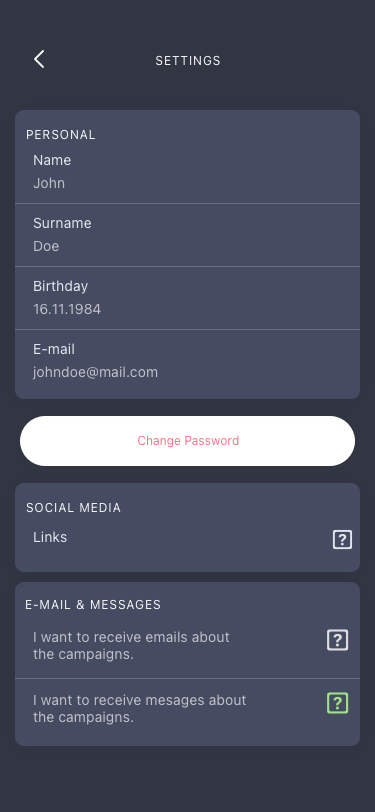
Text in this UI design:

I want to receive mesages about the campaigns.

I want to receive emails about the campaigns.
E-MAIL & MESSAGES

Links
SOCIAL MEDIA
johndoe@mail.com
E-mail
16.11.1984
Birthday
Doe
Surname
John
Name
PERSONAL
SETTINGS